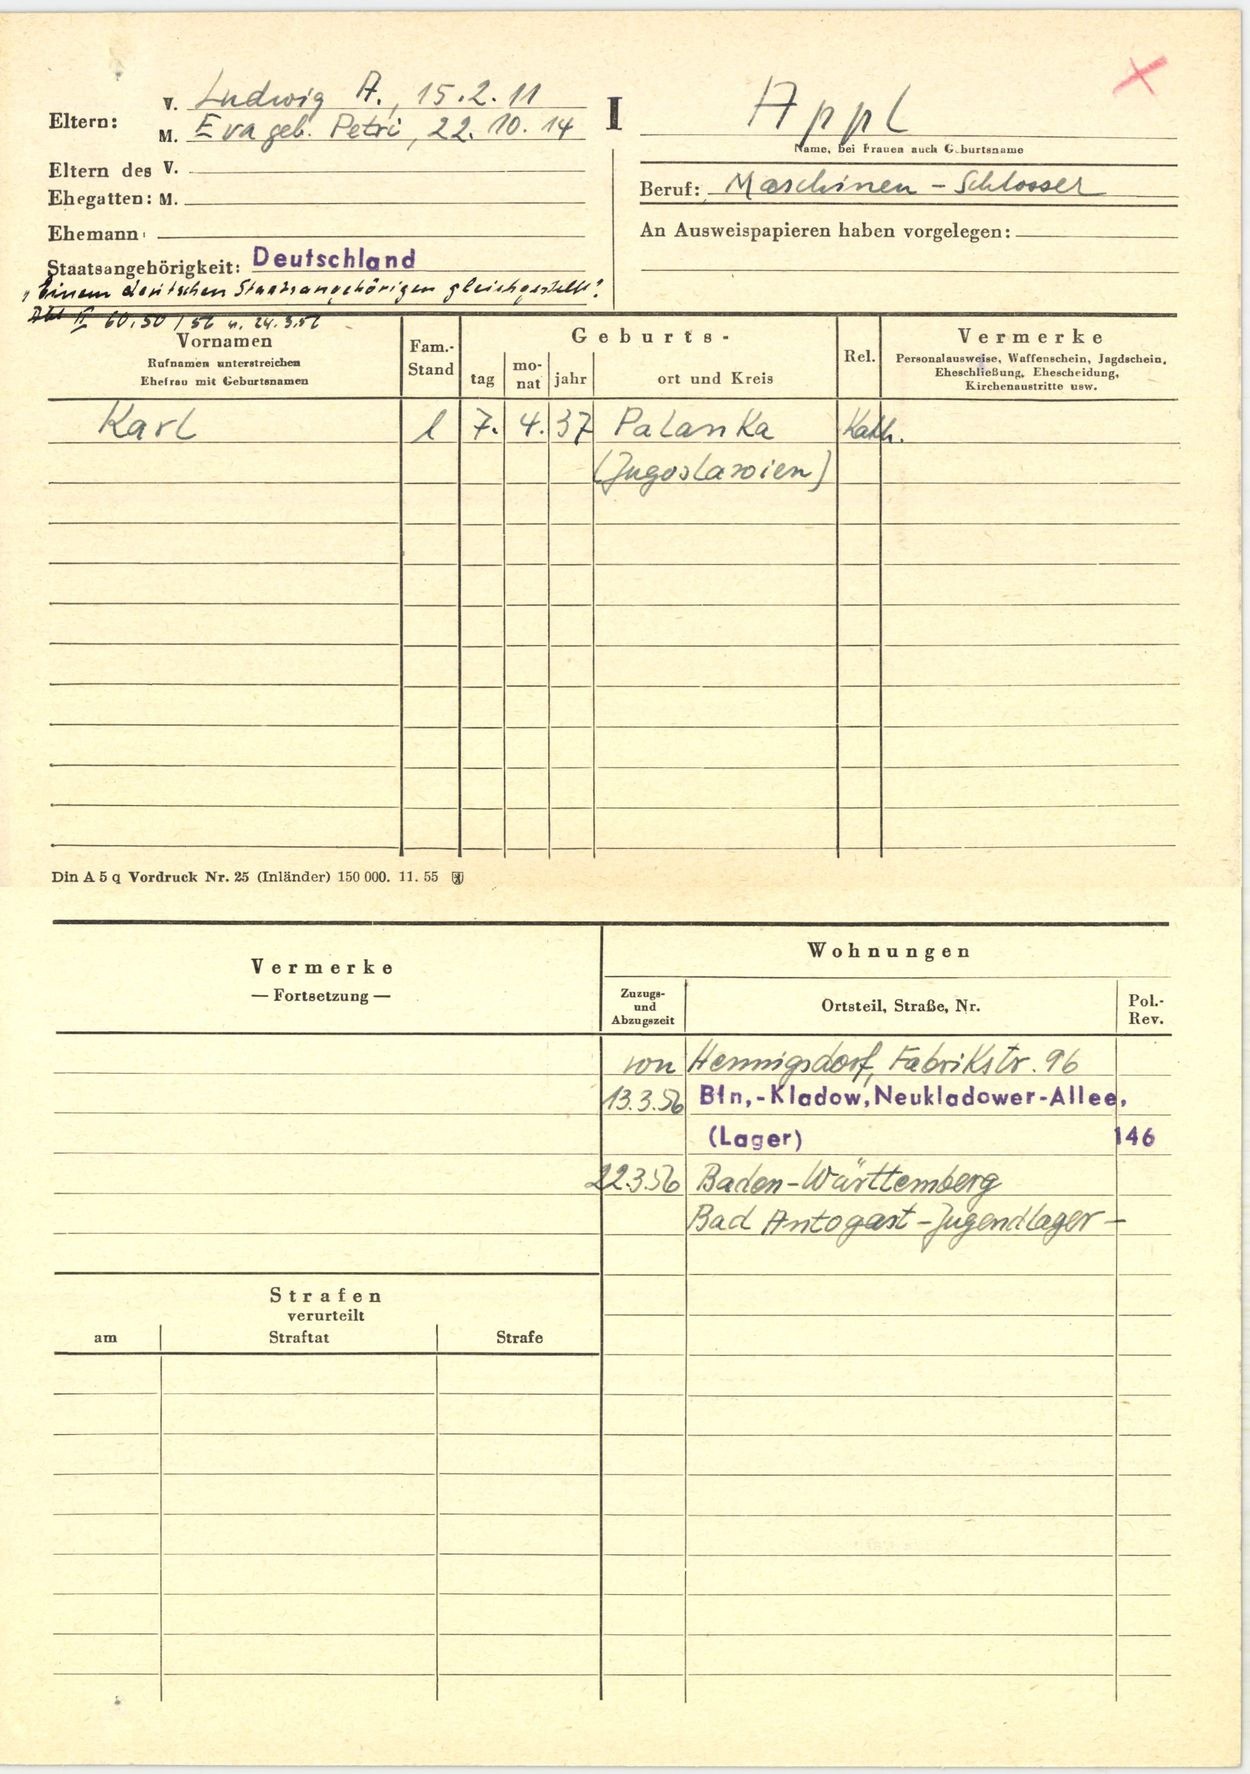
Appl